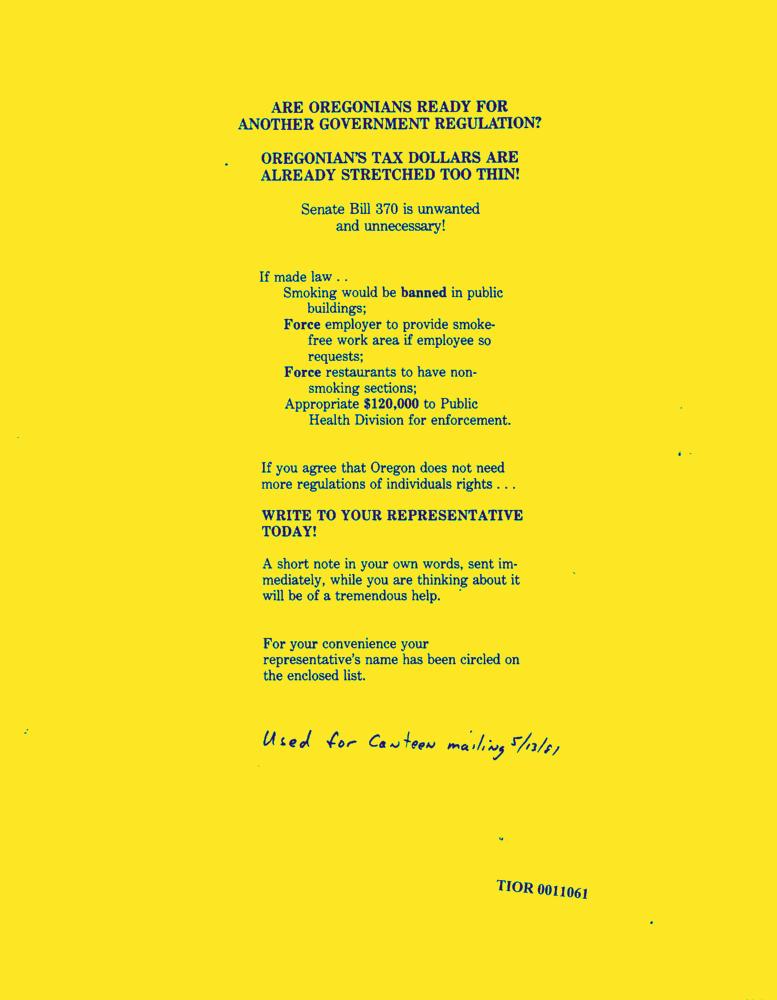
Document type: AD